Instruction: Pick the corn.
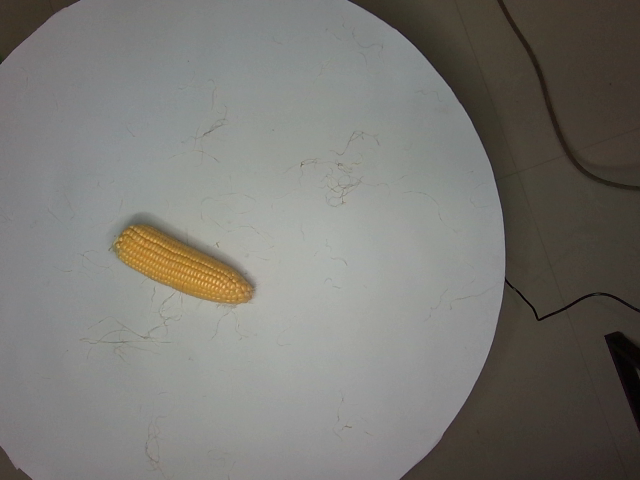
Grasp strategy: vertical